Question: Can you provide the account number mentioned in the document?
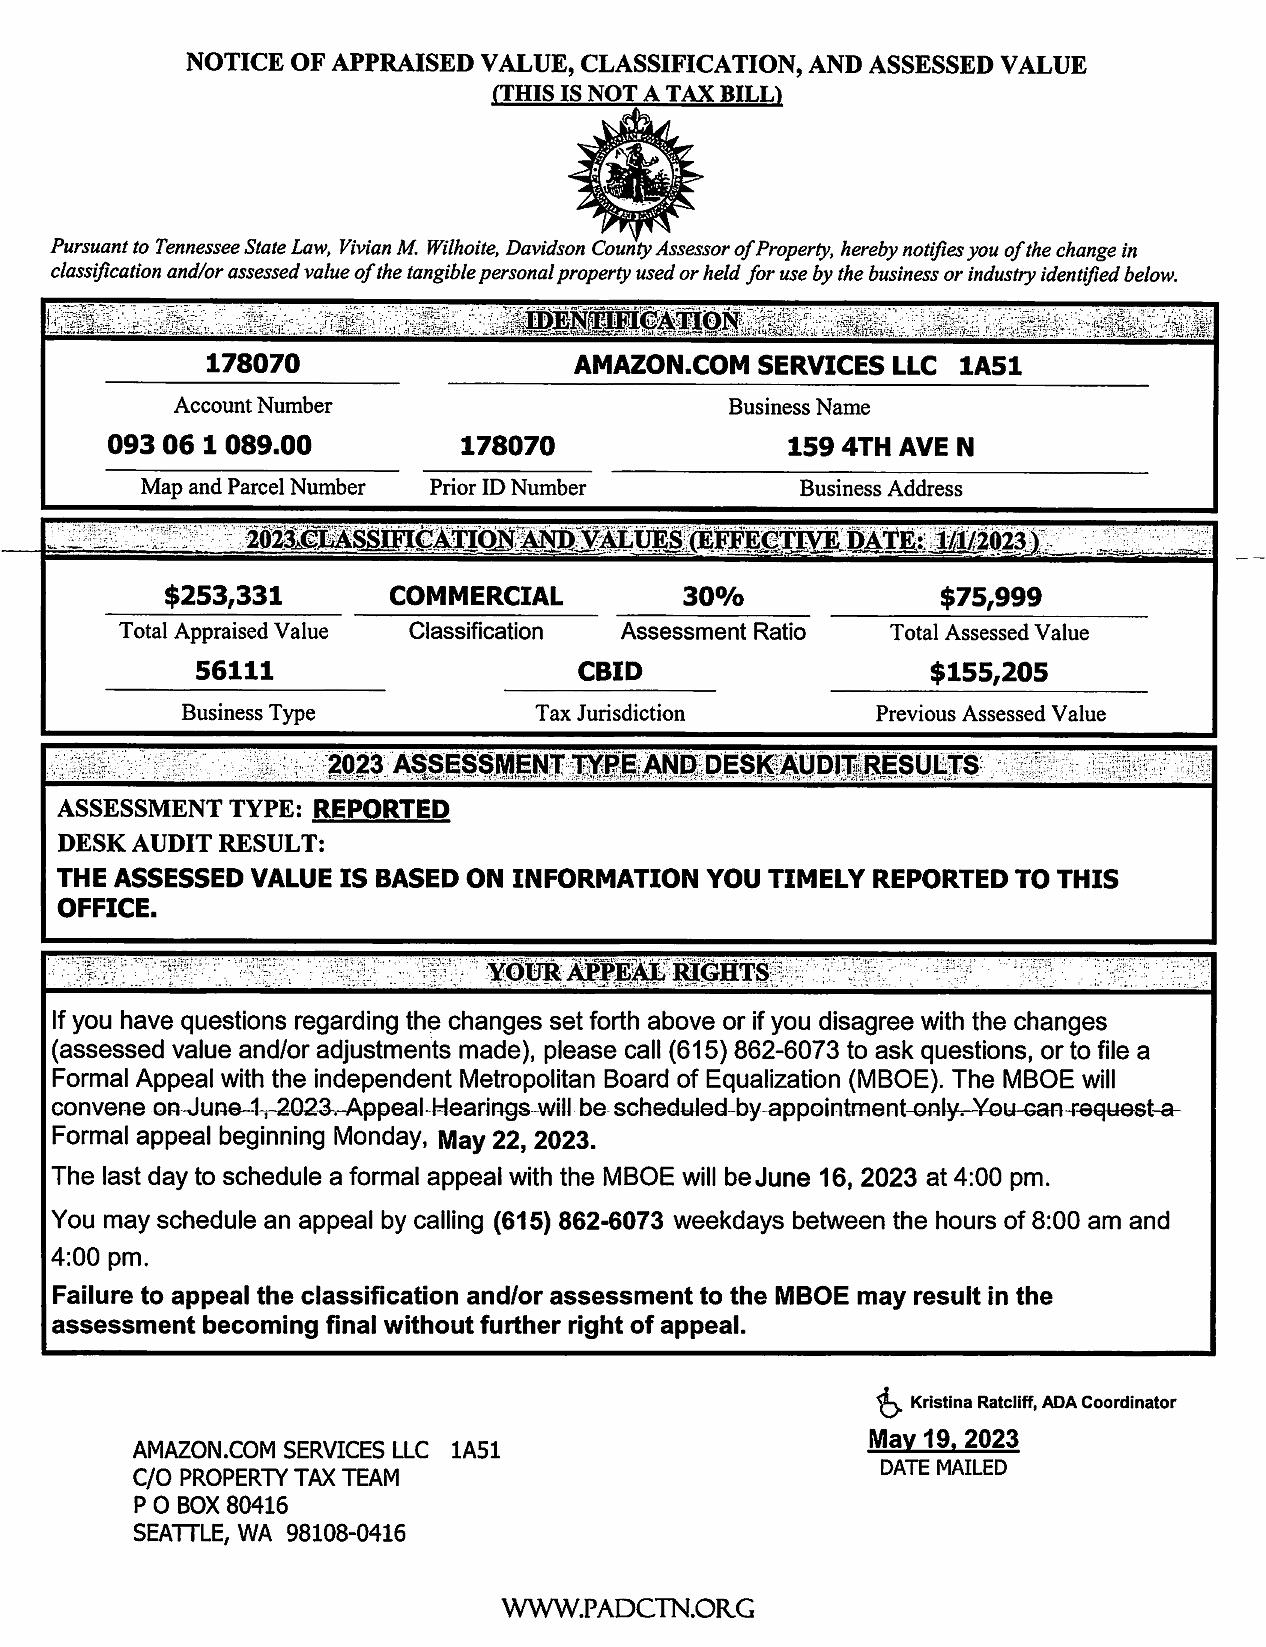
Answer: "178070"